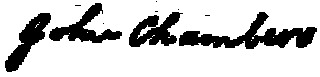
Signature of: john chambers